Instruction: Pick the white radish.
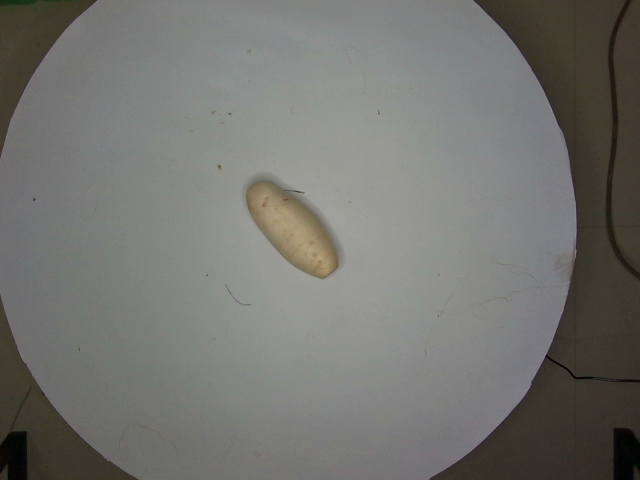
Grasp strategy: vertical